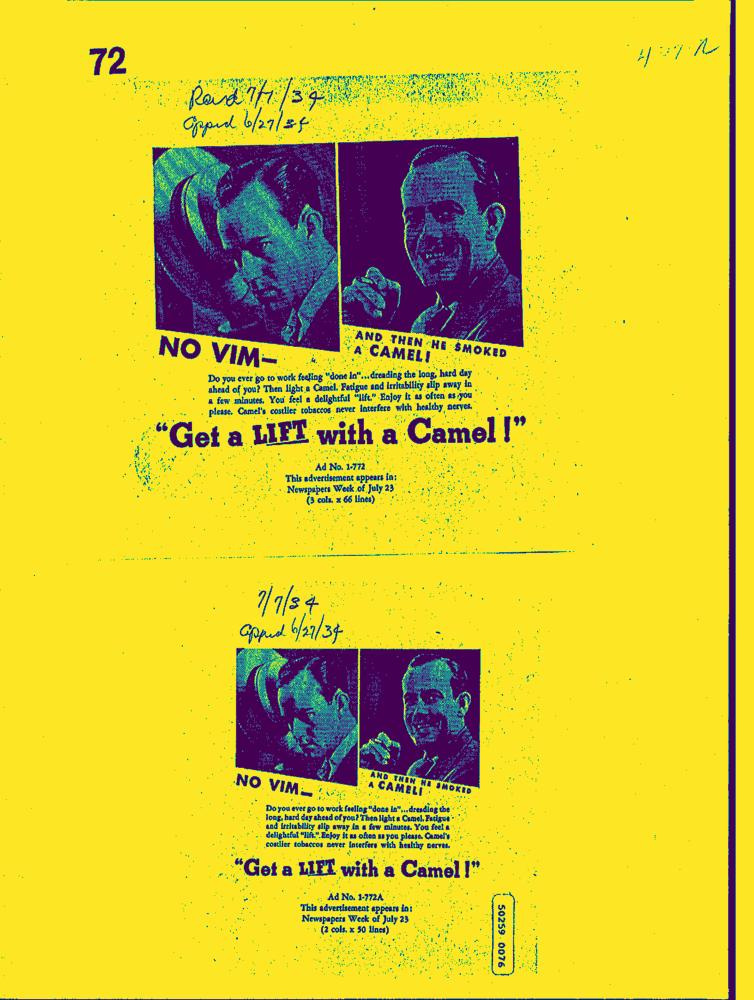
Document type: AD